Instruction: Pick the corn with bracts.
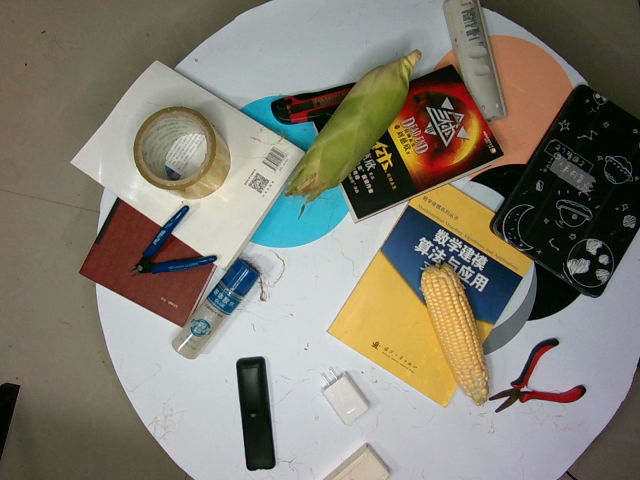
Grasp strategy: vertical